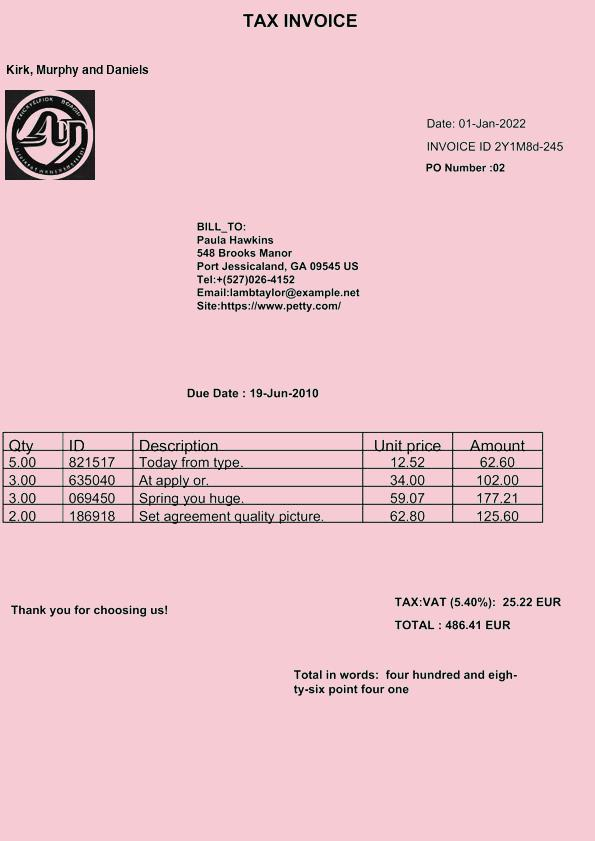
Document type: Invoice